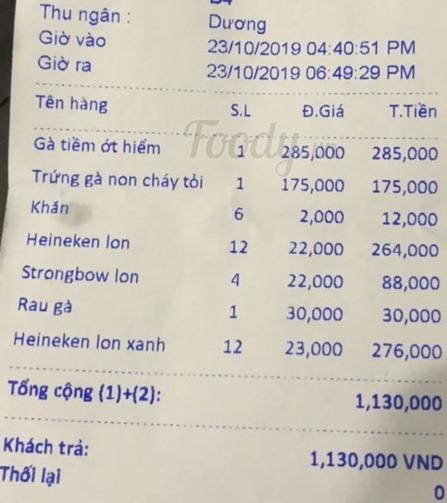
Thu ngân : Dương
Giờ vào 23/10/2019 04:40:51 PM
Giờ ra 23/10/2019 06:49:29 PM

<table>
<tr>
<th>Tên hàng</th>
<th>S.L</th>
<th>Đ.Giá</th>
<th>T.Tiền</th>
</tr>
<tr>
<td>Gà tiềm ớt hiểm</td>
<td>1</td>
<td>285,000</td>
<td>285,000</td>
</tr>
<tr>
<td>Trứng gà non cháy tỏi</td>
<td>1</td>
<td>175,000</td>
<td>175,000</td>
</tr>
<tr>
<td>Khăn</td>
<td>6</td>
<td>2,000</td>
<td>12,000</td>
</tr>
<tr>
<td>Heineken lon</td>
<td>12</td>
<td>22,000</td>
<td>264,000</td>
</tr>
<tr>
<td>Strongbow lon</td>
<td>4</td>
<td>22,000</td>
<td>88,000</td>
</tr>
<tr>
<td>Rau gà</td>
<td>1</td>
<td>30,000</td>
<td>30,000</td>
</tr>
<tr>
<td>Heineken lon xanh</td>
<td>12</td>
<td>23,000</td>
<td>276,000</td>
</tr>
</table>

Tổng cộng (1)+(2): 1,130,000

Khách trả: 1,130,000 VND
Thối lại 0